Question: What is the filing due date as per the document?
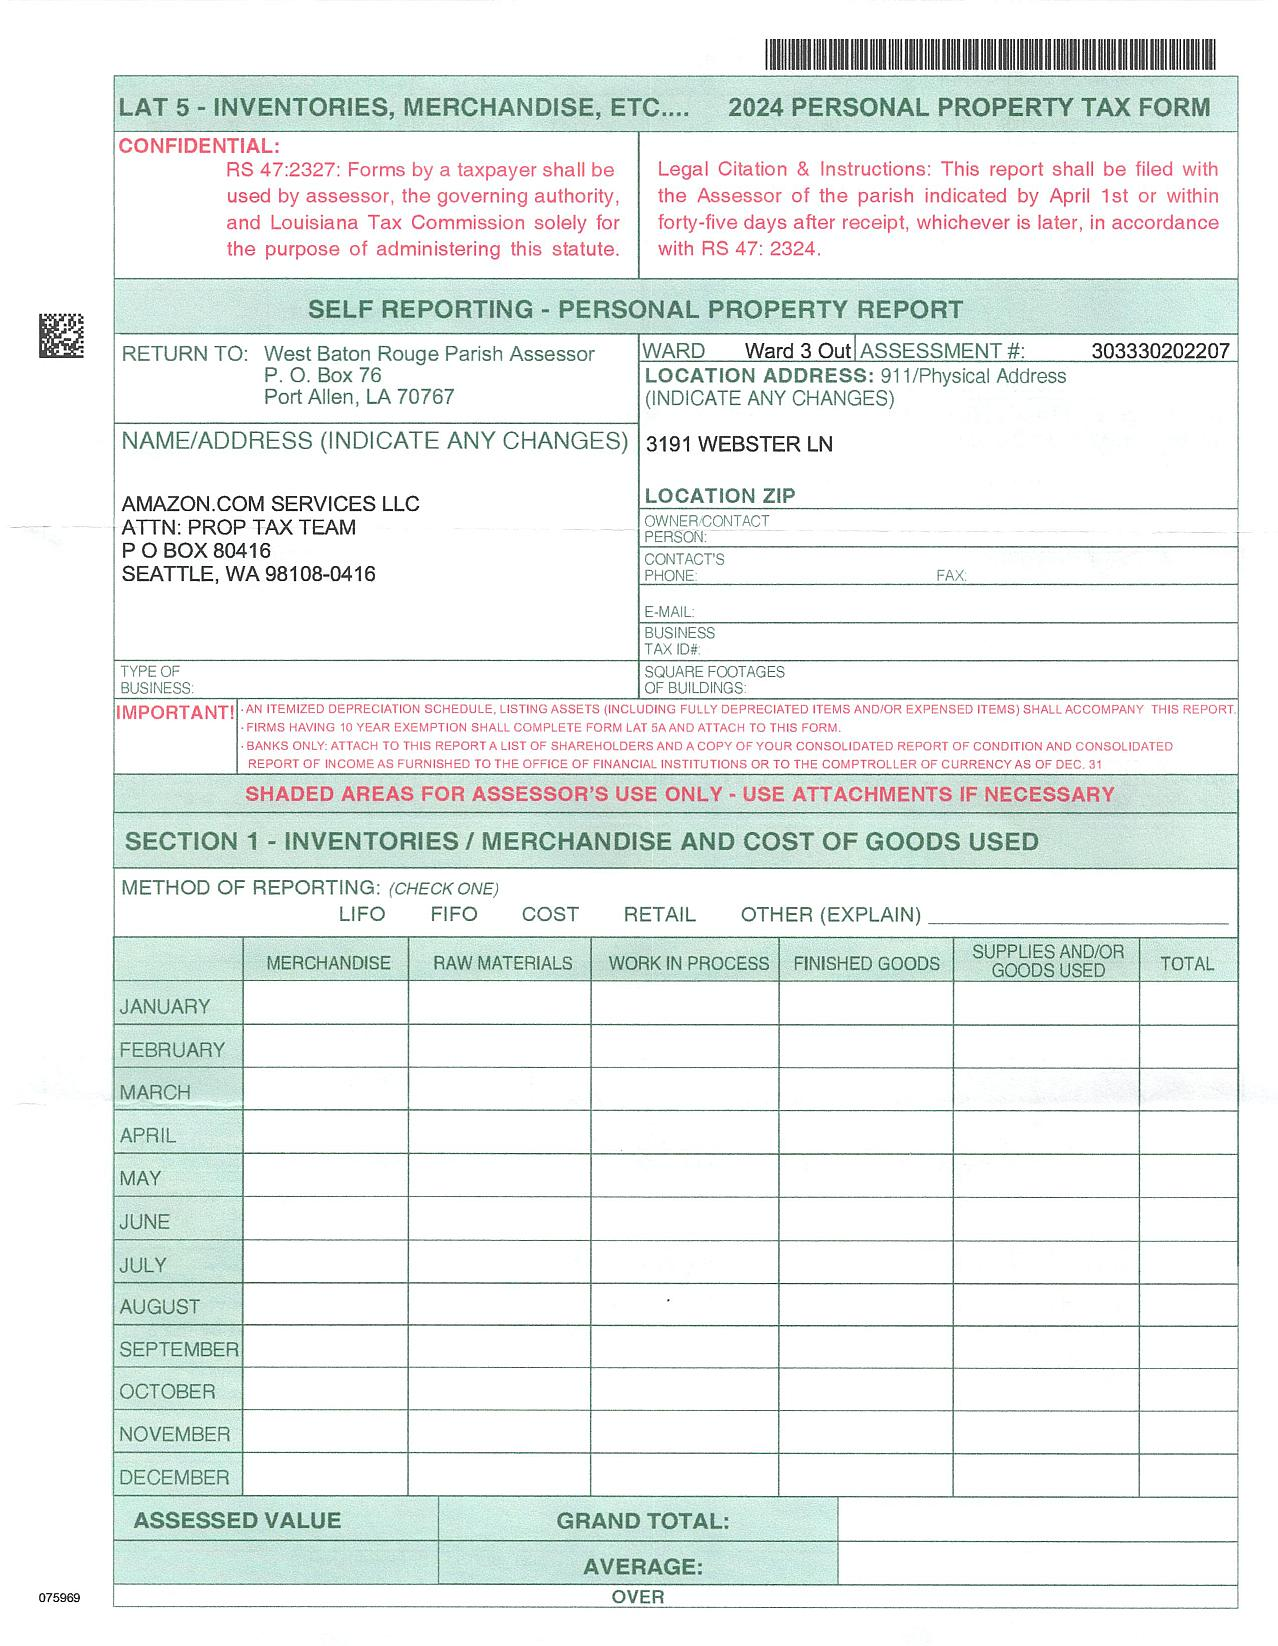
Answer: "April 1st or within forty-five days after receipt, whichever is later"